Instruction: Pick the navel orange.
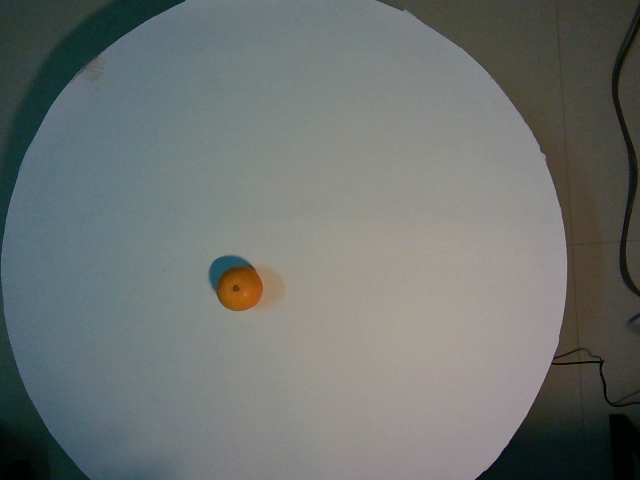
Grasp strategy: vertical